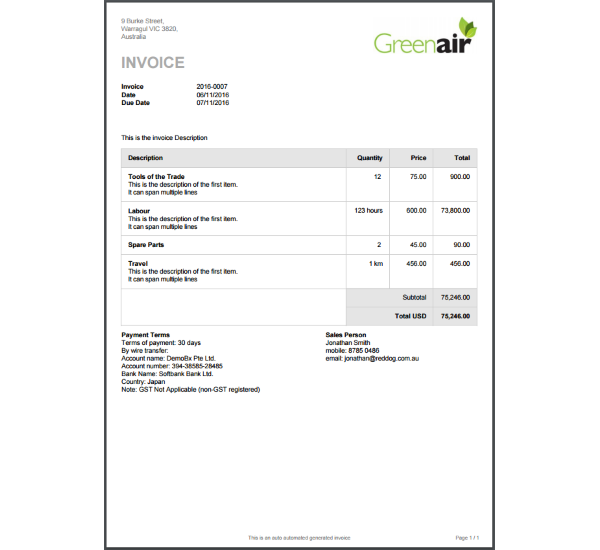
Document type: Invoice